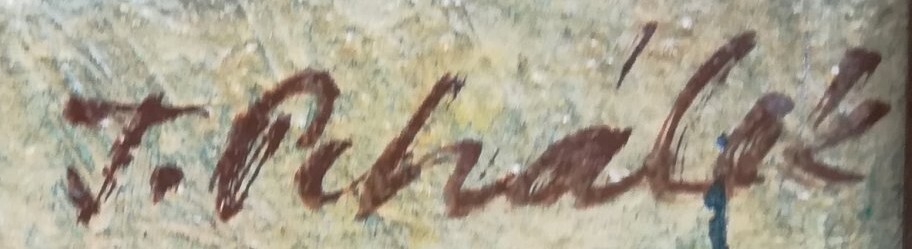
Signature of: theodor pchálek